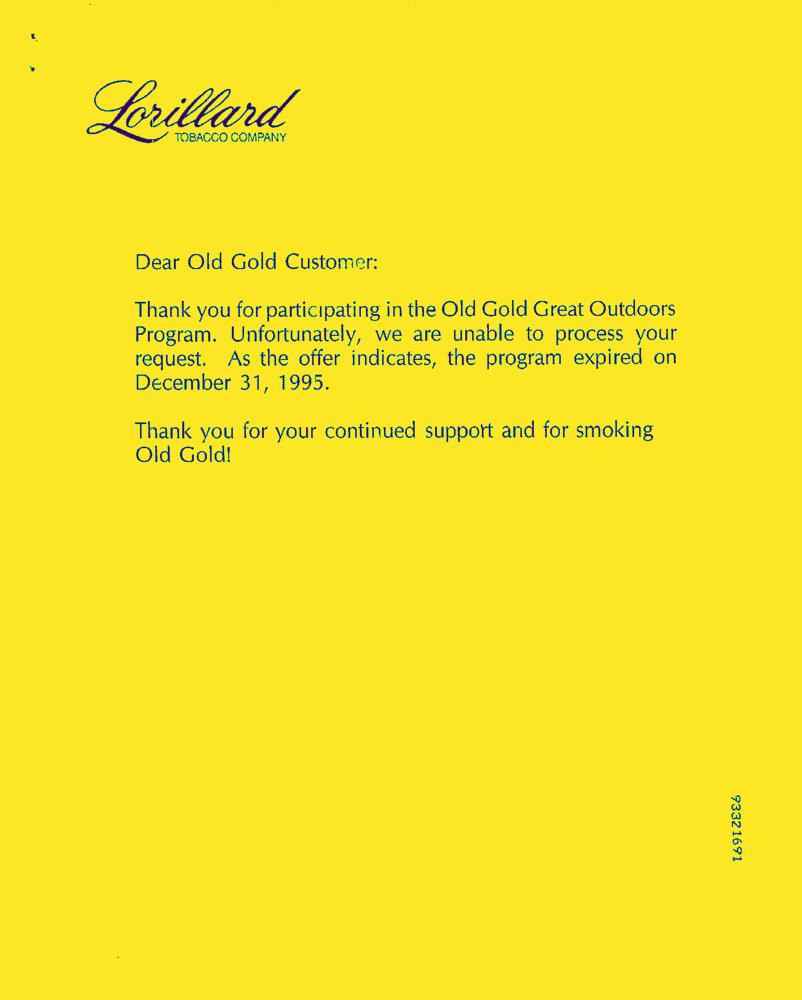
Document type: Letter-Doc